Question: In what way does the history help explain the case?
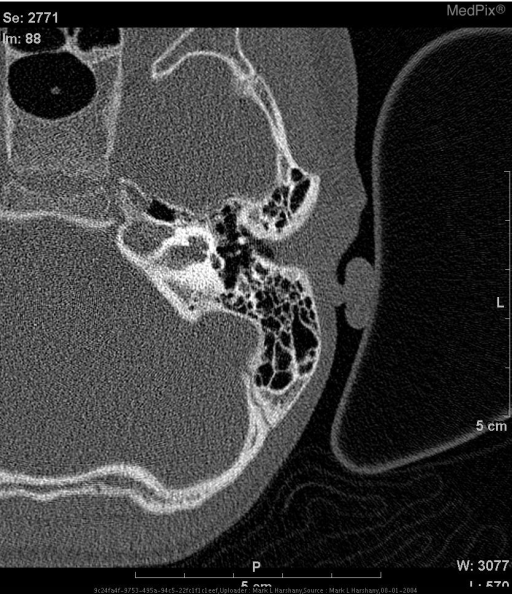
Answer: The patient's history of 9 year old male with left-sided sensorineural hearing loss. is key in understanding the case.